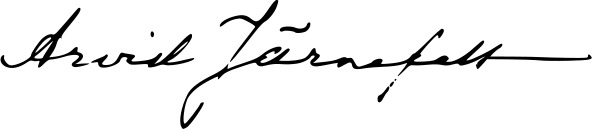
Signature of: arvid järnefelt